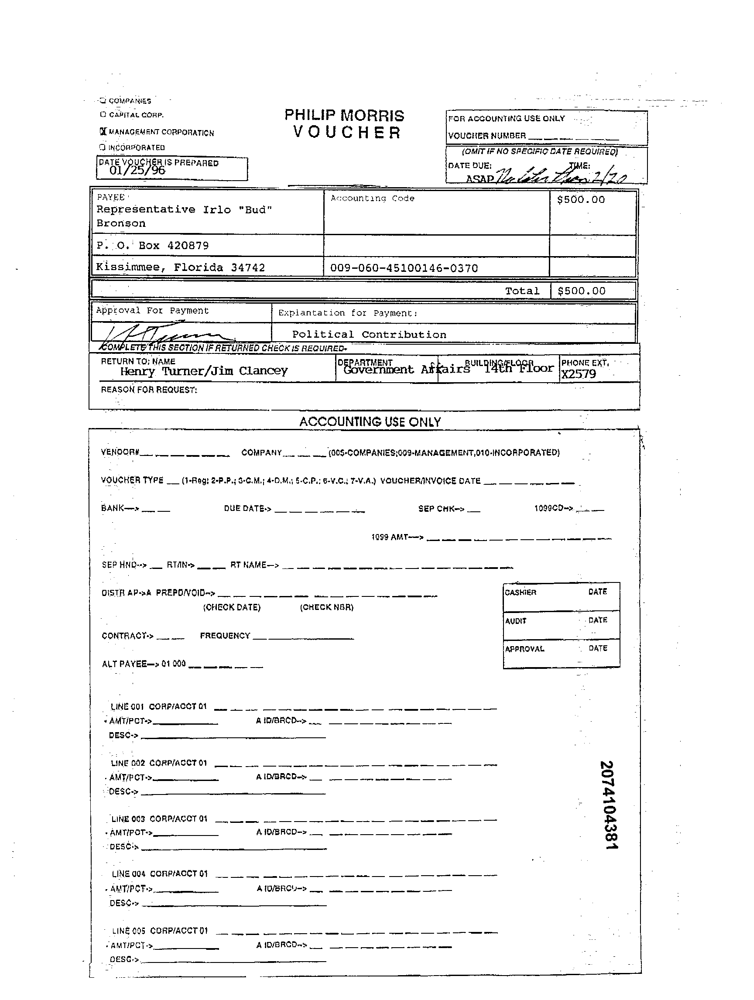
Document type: Invoice